Question: In what way does the history help explain the case?
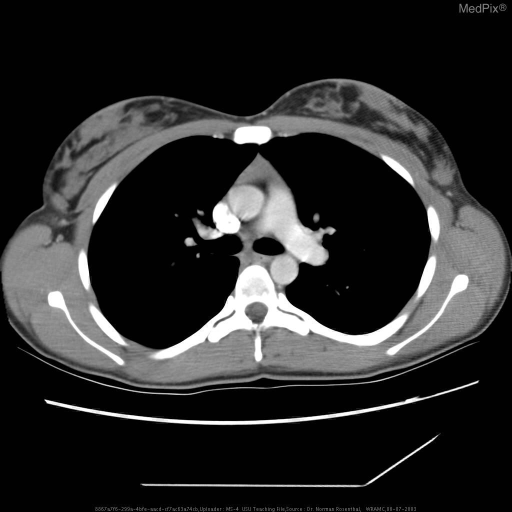
Answer: The patient's history of This is a 22 y/o AD WF at NNMC where she has been followed by Neurology for one year for myasthenia gravis, treated with prednisone and cyclosporin.  She has  good strength.  Chest CT in July 2002 shows residual thymus, and no mass.  Now s/p total thymectomy via median sternotomy.  Path specimen revealed thymic hyperplasia without malignancy. is key in understanding the case.